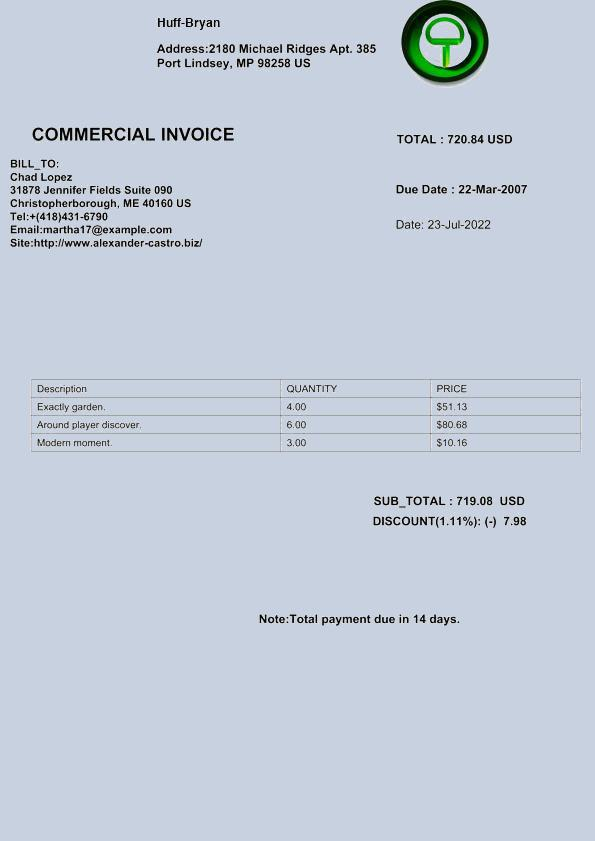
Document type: Invoice